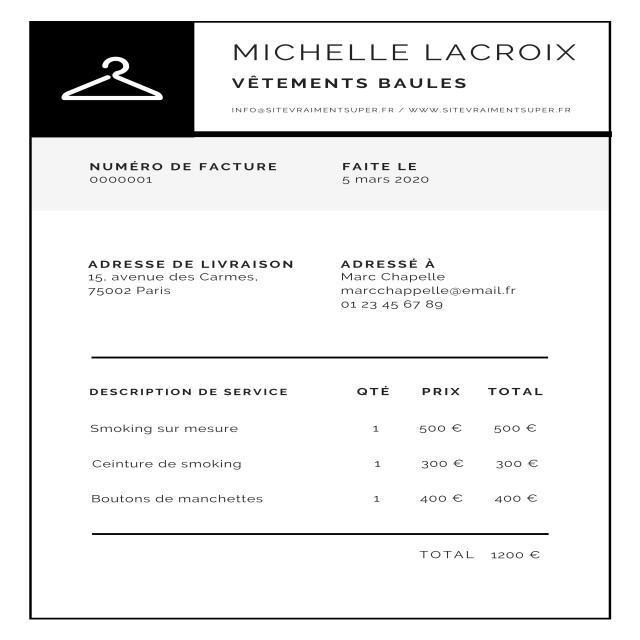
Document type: Invoice